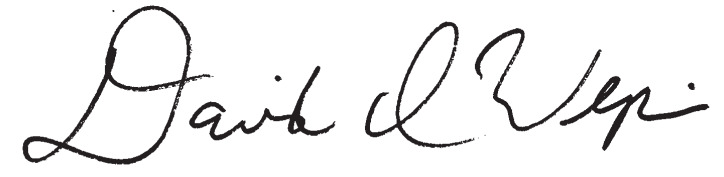
Signature of: david weprin